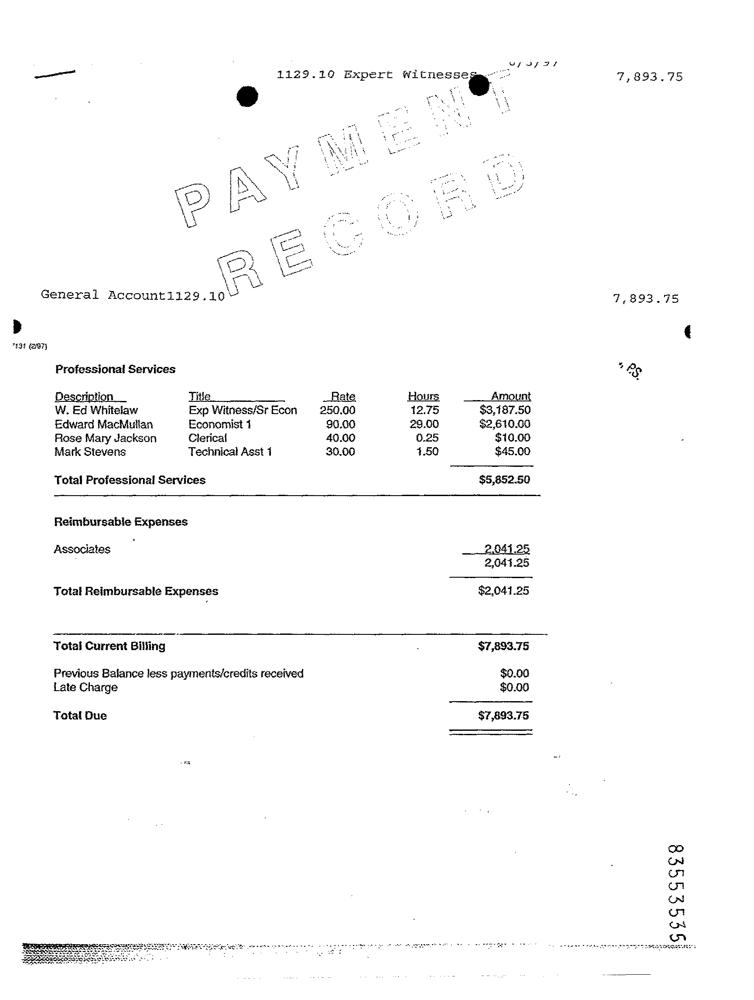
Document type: Invoice